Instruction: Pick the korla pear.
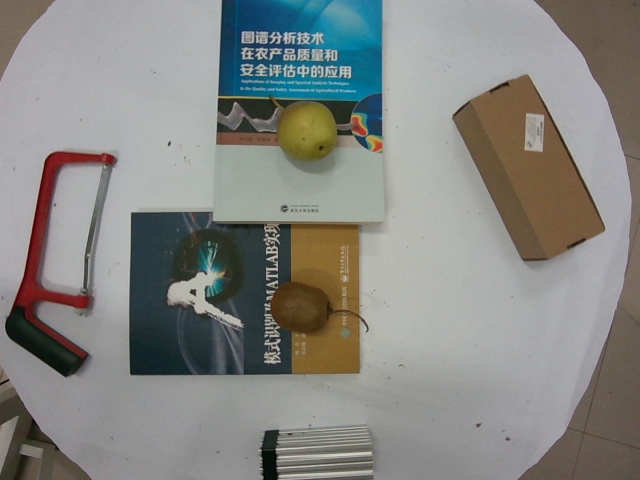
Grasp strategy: vertical